Please extract the written amount, numerical amount, recipient's name, date on the cheque, and the bank's name from the image.
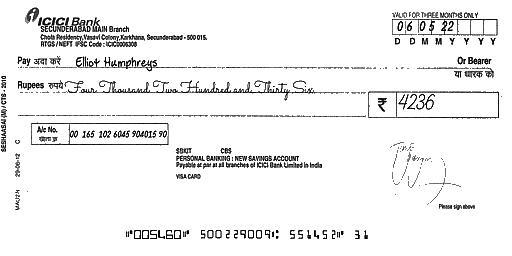
amt_in_words: Four Thousand Two Hundred and Thirty Six
amt_in_figures: 4236
payee_name: Elliot Humphreys
bank_name: ICICI Bank
cheque_date: 06/05/22